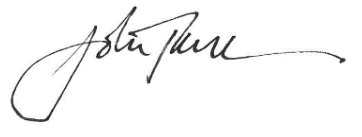
Signature of: john turner